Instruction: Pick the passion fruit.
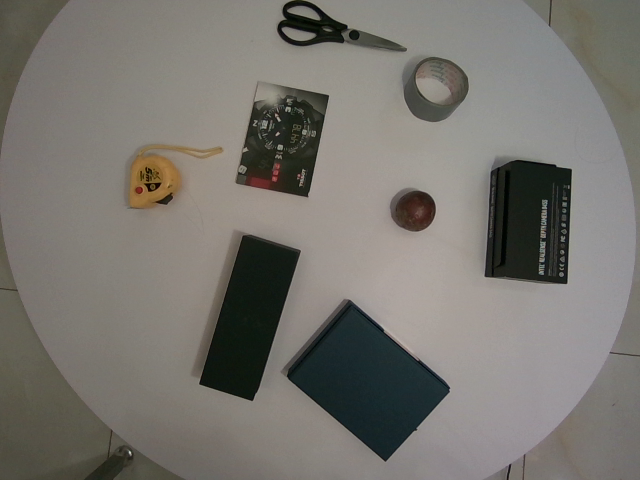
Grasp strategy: vertical